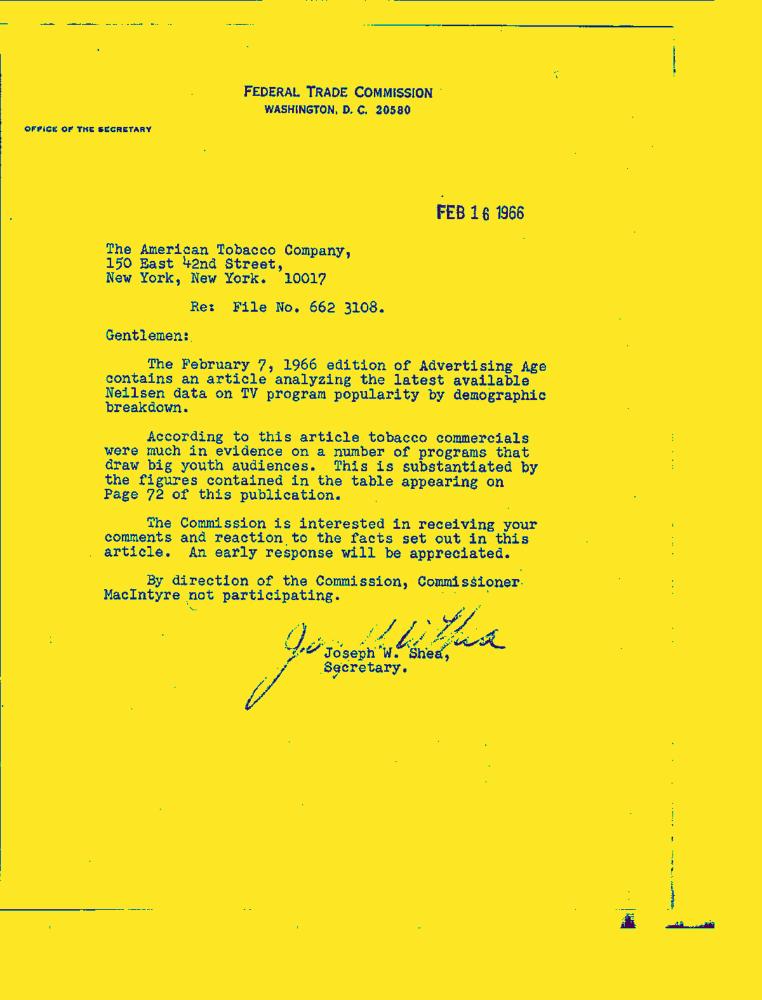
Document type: Letter-Doc